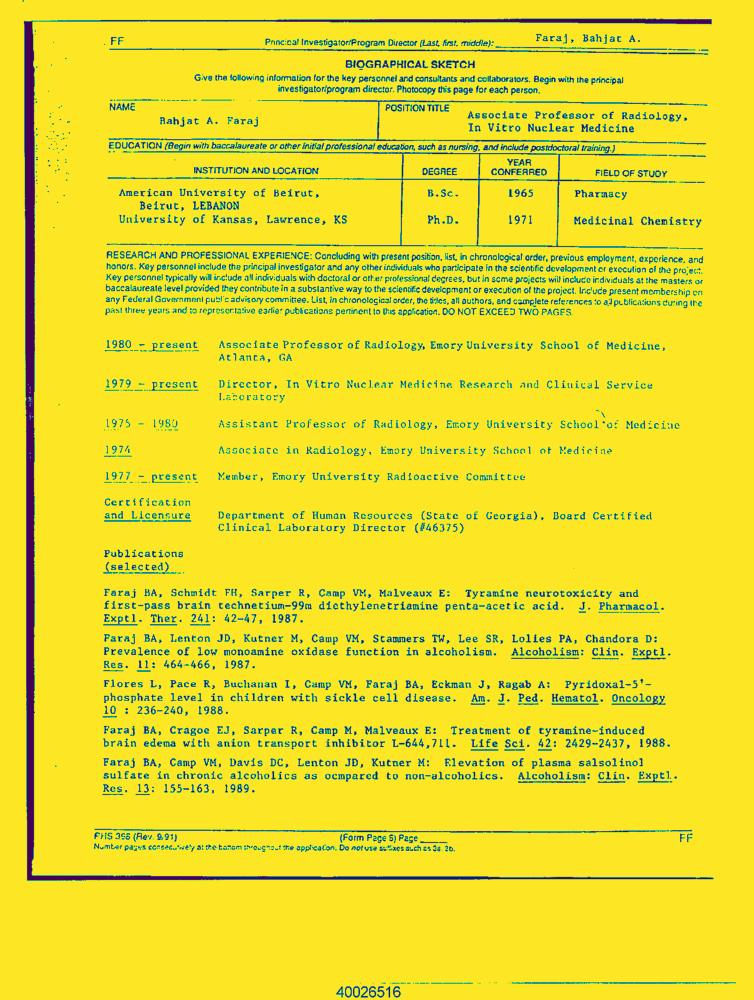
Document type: Resume-Doc